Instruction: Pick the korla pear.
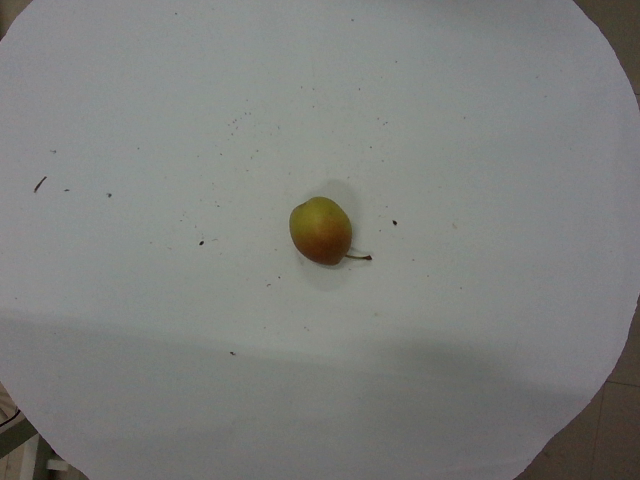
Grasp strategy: vertical